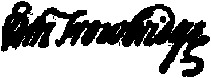
Signature of: edmund trowbridge